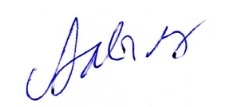
Signature of: q40011222